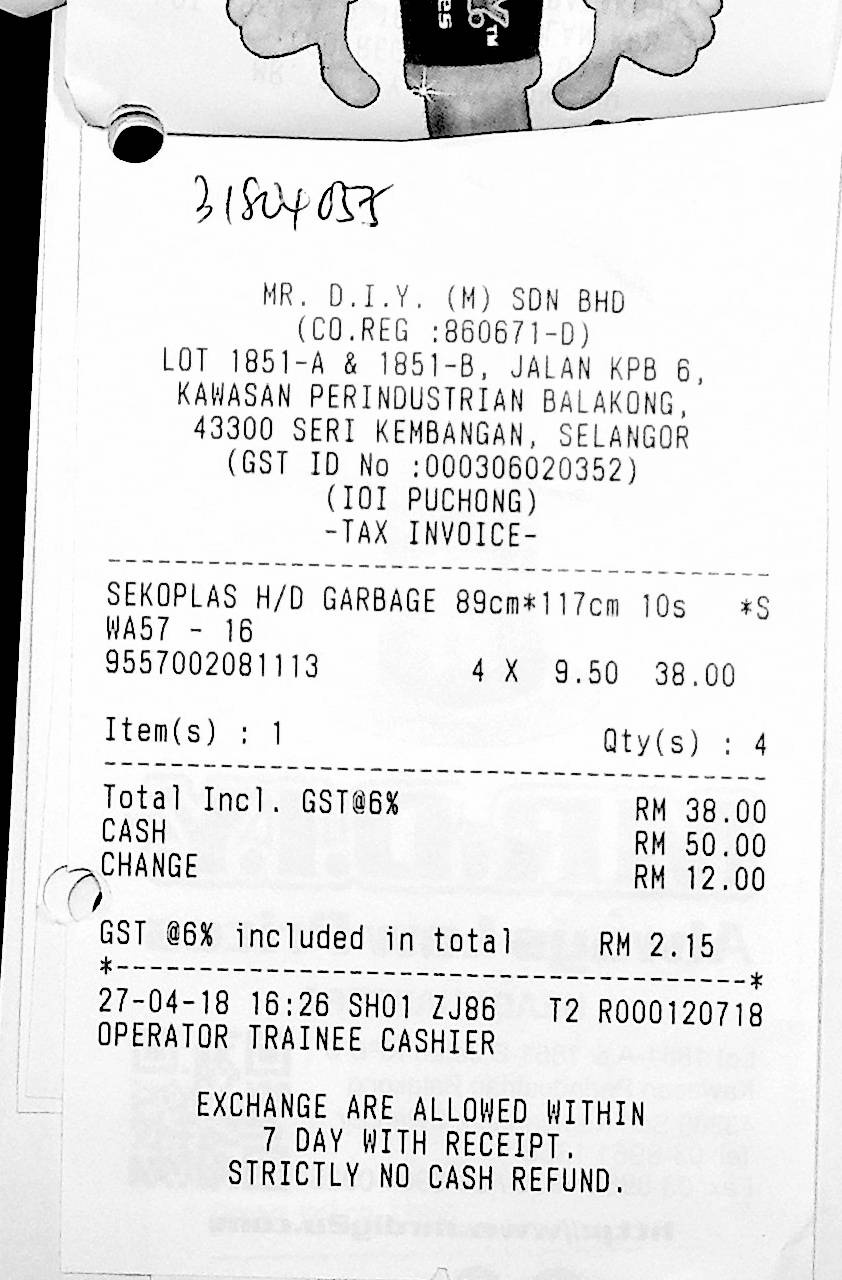
MR. D.I.Y. (M) SDN BHD
(CO.REG :860671-D)
LOT 1851-A & 1851-B, JALAN KPB 6,
KAWASAN PERINDUSTRIAN BALAKONG,
43300 SERI KEMBANGAN, SELANGOR
(GST ID NO :000306020352)
(IOI PUCHONG)
-TAX INVOICE-
SEKOPLAS H/D GARBAGE 89CM*117CM 10S
*S
WA57 - 16
9557002081113
4
X
9.50
38.00
ITEM(S) : 1
QTY(S) : 4
TOTAL INCL. GST@6%
RM 38.00
CASH
RM 50.00
CHANGE
RM 12.00
GST @6% INCLUDED IN TOTAL
RM 2.15
27-04-18
16:26
SH01
ZJ86
T2
R000120718
OPERATOR TRAINEE CASHIER
EXCHANGE ARE ALLOWED WITHIN
7 DAY WITH RECEIPT.
STRICTLY NO CASH REFUND.